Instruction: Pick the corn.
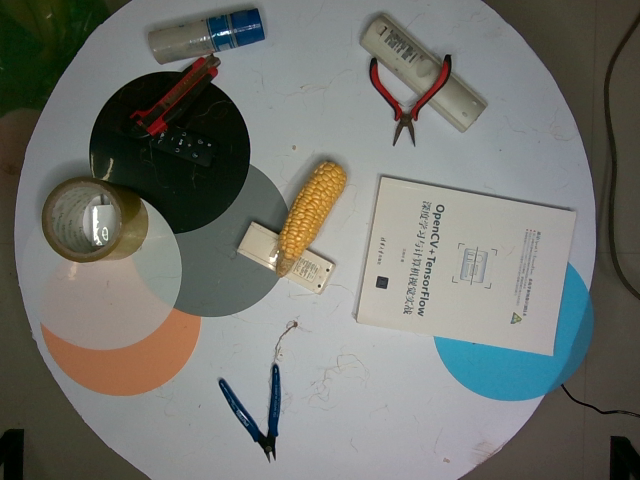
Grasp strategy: vertical